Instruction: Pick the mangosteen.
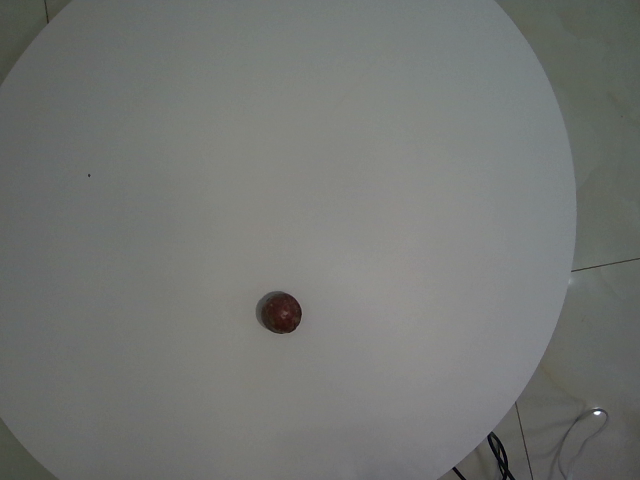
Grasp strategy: vertical